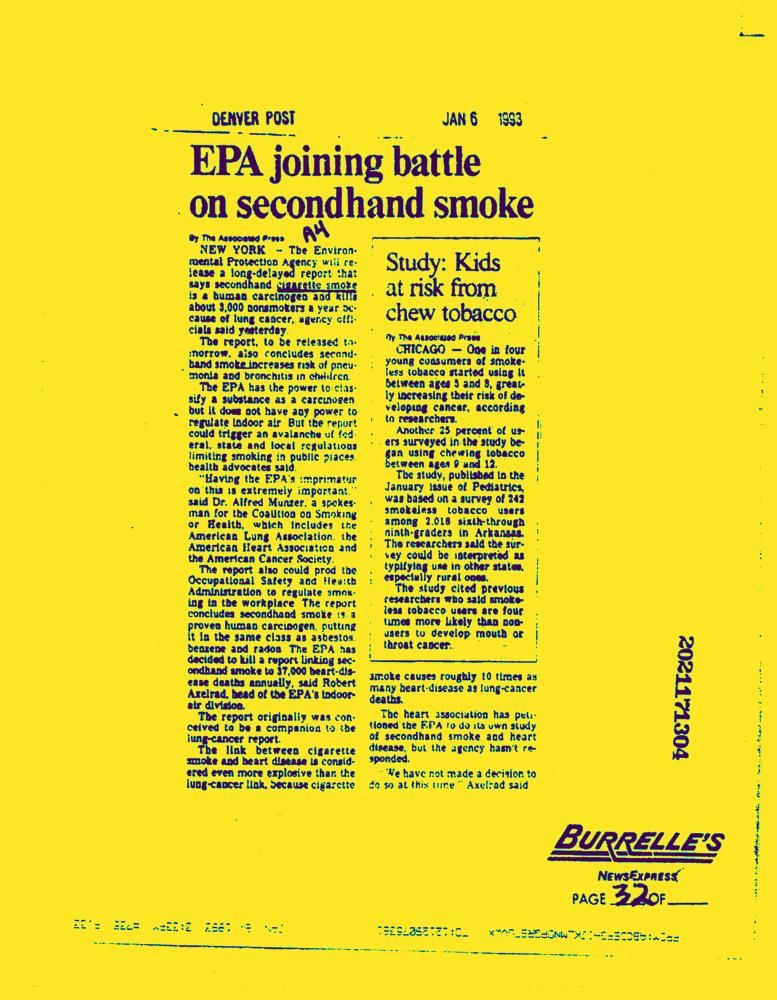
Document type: News-Article